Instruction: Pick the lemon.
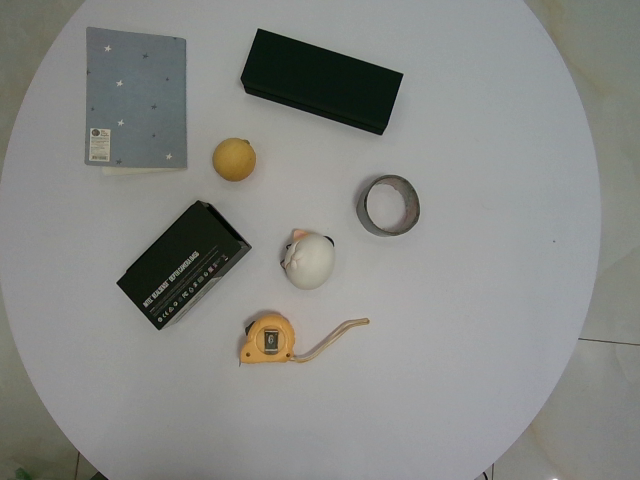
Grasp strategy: vertical